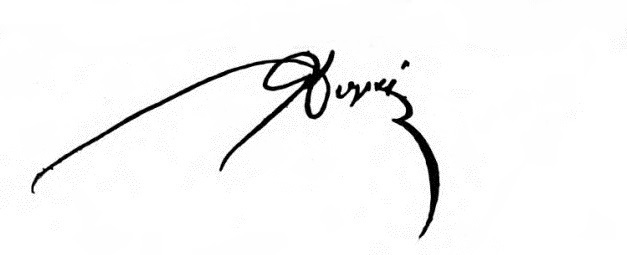
Signature of: giovanni dupré